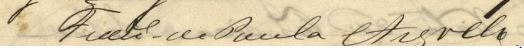
Signature of: francisco de paula argolo